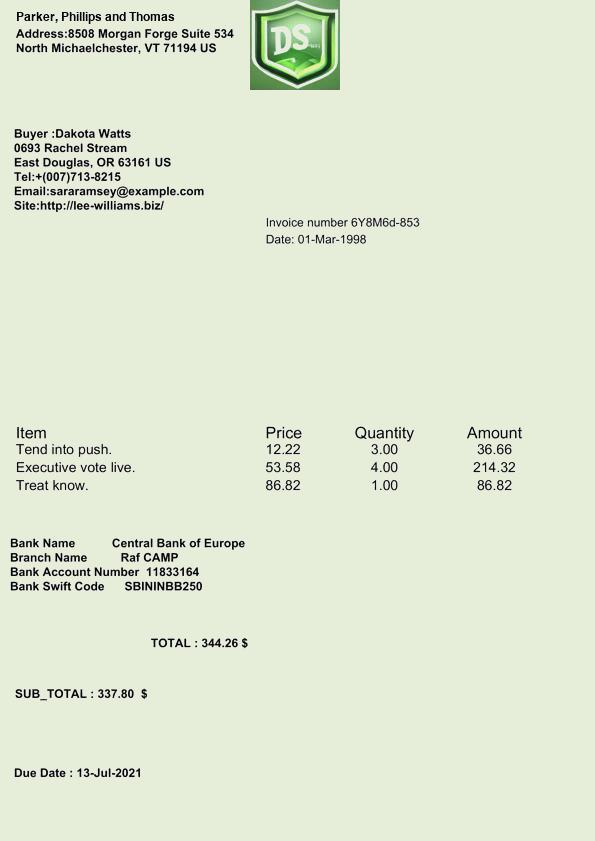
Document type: Invoice